Identify and extract the amount in words, amount in numbers, payee name, cheque date, and bank name from the image.
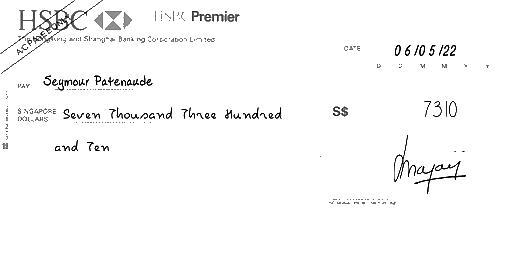
amt_in_words: Seven Thousand Three Hundred and Ten
amt_in_figures: 7310
payee_name: Seymour Patenaude
bank_name: HSBC
cheque_date: 06/05/22